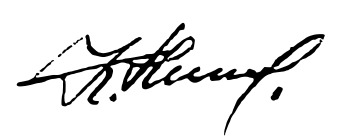
Signature of: kiril nikolov